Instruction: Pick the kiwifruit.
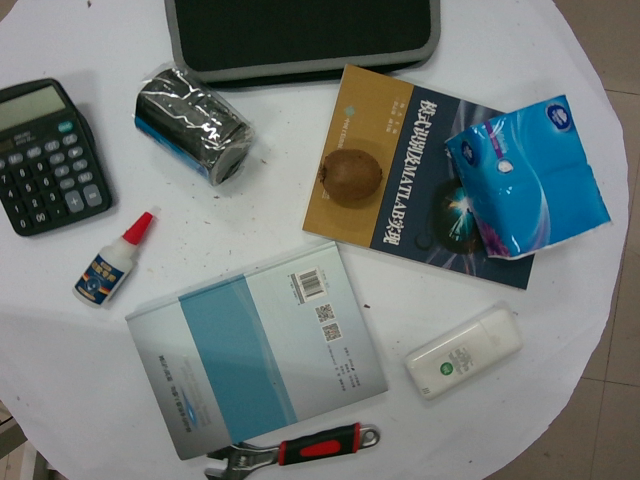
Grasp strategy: vertical